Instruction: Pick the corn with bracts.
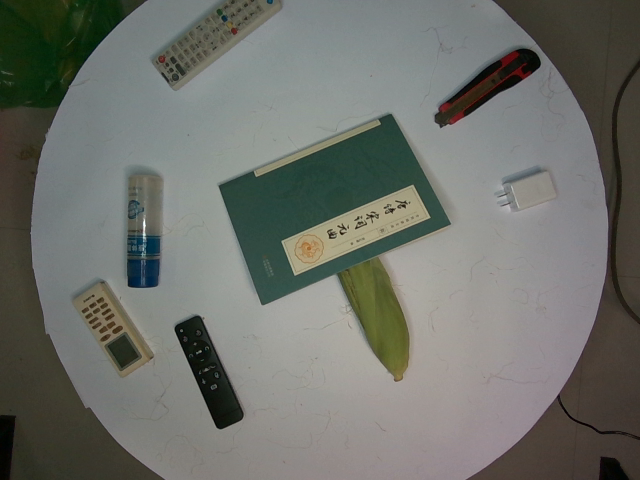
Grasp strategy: vertical